Question: What appears to be the issue?
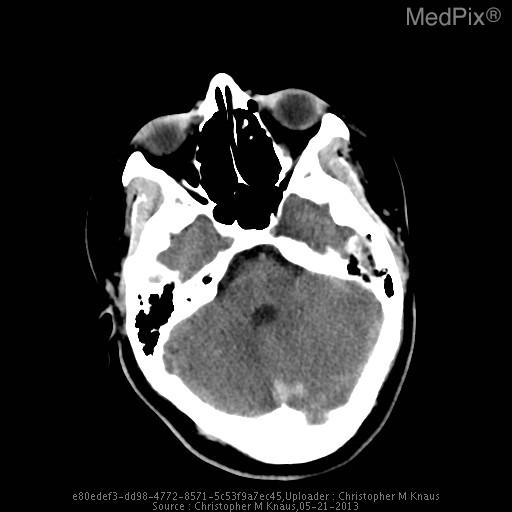
Answer: The findings suggest The vein of Galen, straight sinus, and dominant left transverse venous dural sinus are particularly hyperattenuating, and apparently prominent in caliber.

The superior sagittal sinus is notably less hyperattenuating and is normal in appearance.  The right transverse dural venous sinus is hypoplastic.

Gray/white matter discrimination is preserved.  There is no evidence for infarction or intracranial hemorrhage.  There are no brain masses or mass effect.  There is no hydrocephalus.

The skull is intact.  The partially imaged aerated portions of the skull base are free of significant effusions..

Impression: The vein of Galen, straight sinus, and dominant left transverse venous dural sinus are all particularly hyperattenuating and apparently prominent in caliber, all very concerning for thrombosis.. The vein of Galen, straight sinus, and dominant left transverse
venous dural sinus are all particularly hyperattenuating and apparently prominent in caliber.. The patient might have a history of 17 yo girl presents with left sided facial weakness and numbness and the worst headache of her life that is rated 10/10.  The headache has been progressive for about 24 hours.  She has a history of migraine, but the patient states that her current headache does not feel like her typical migraine headache..